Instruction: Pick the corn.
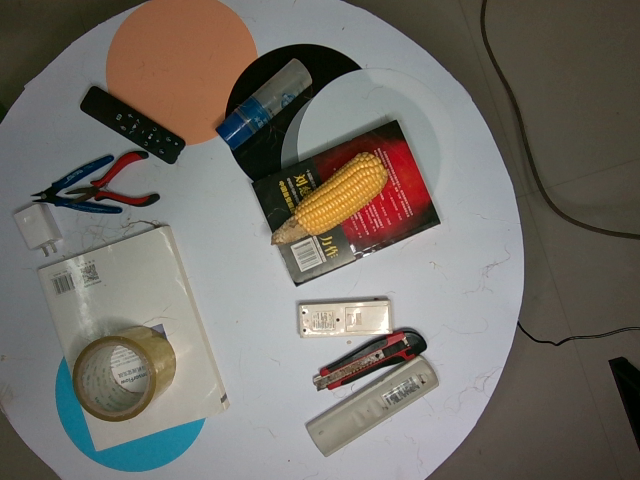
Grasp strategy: vertical